Question: Which state is mentioned in the document?
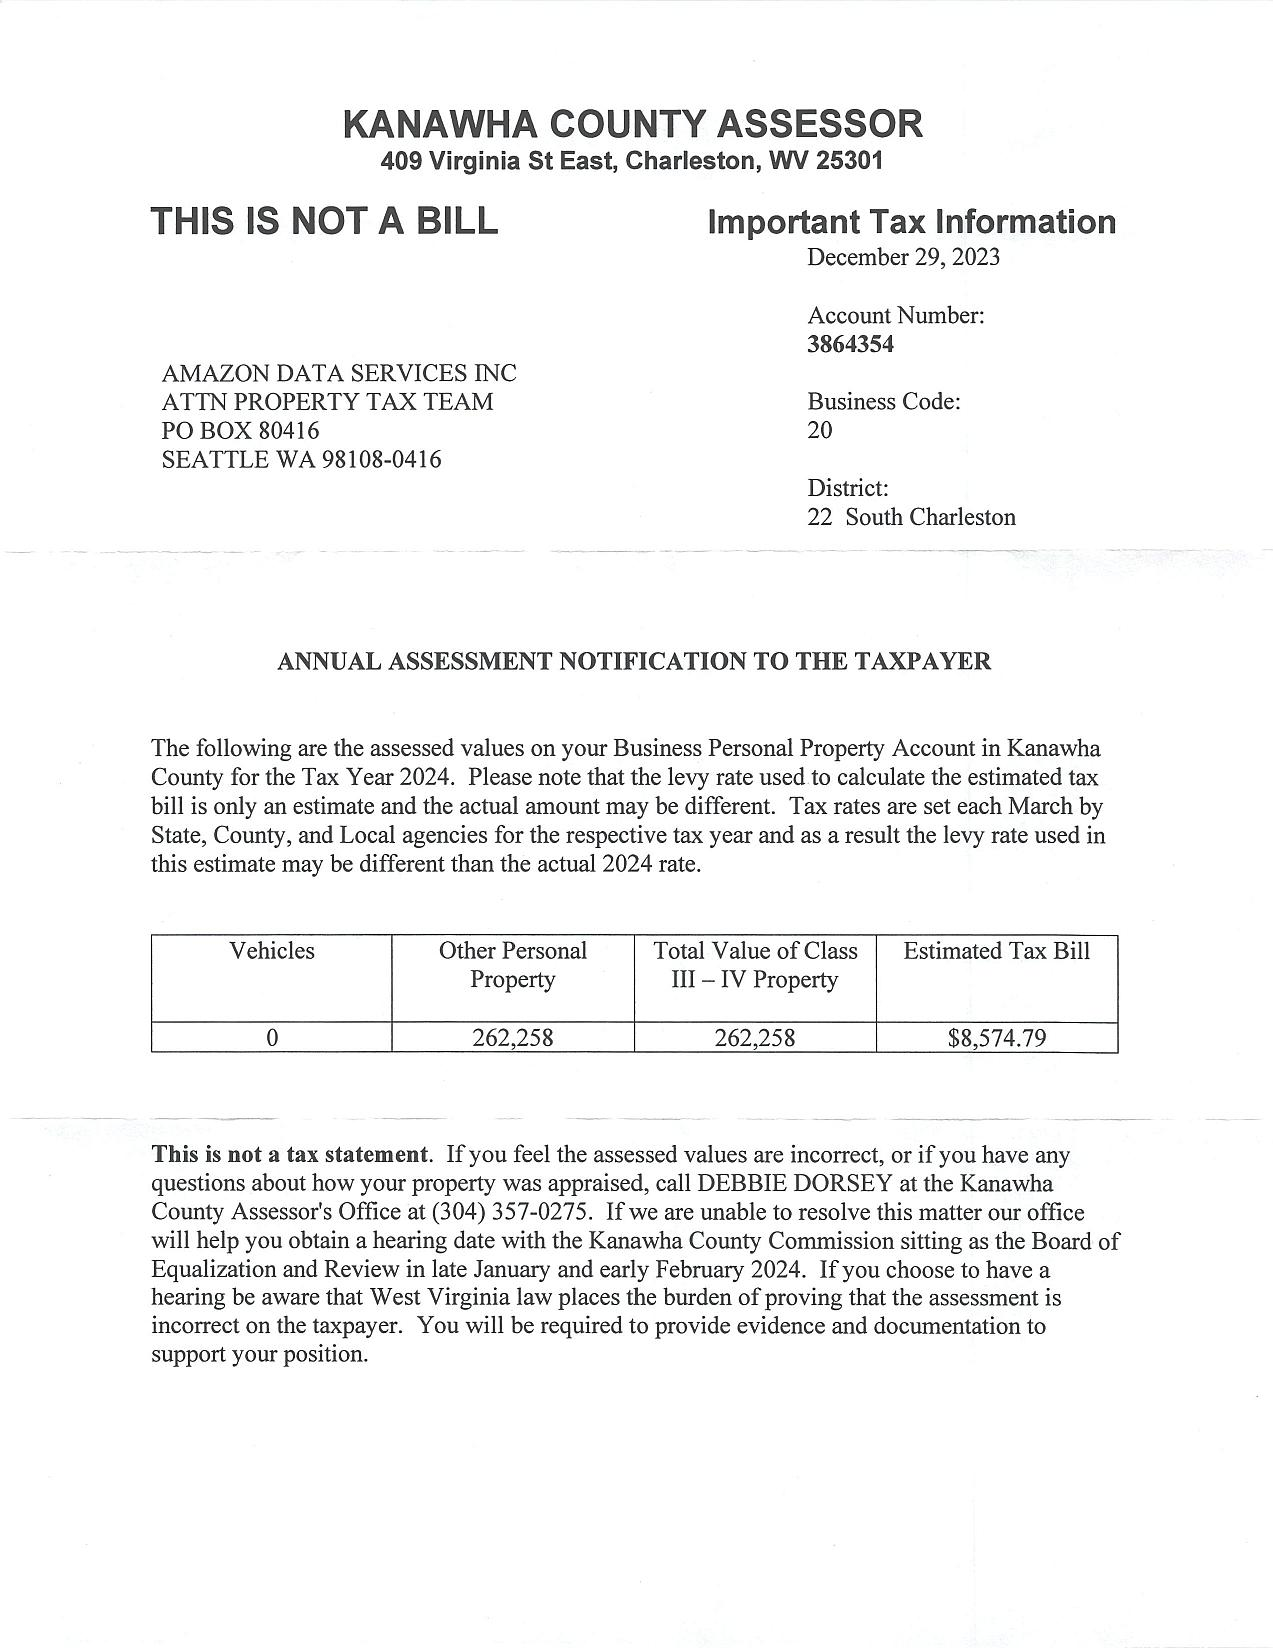
Answer: "WV"